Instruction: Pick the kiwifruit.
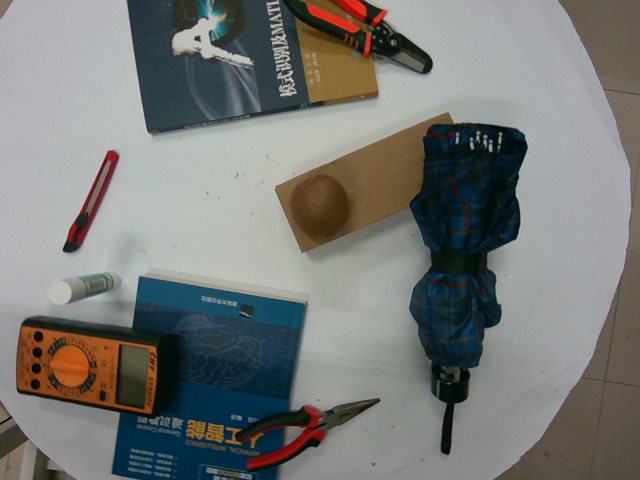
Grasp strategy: vertical